Question: What appears to be the issue?
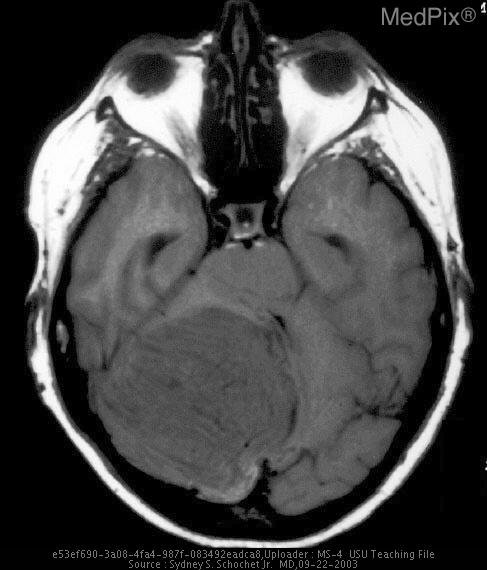
Answer: The findings suggest Fig 1. Axial T1 weighted MRI shows coarse striations resulting from irregular, abnormally thickened cerebellar folia.

Fig 2. Axial T2 weighted MRI also showing the same coarse striations resulting from abnormally thick cerebellar folia.

Fig 3. Gross appearance of a portion of the surgical specimen showing the coarse widened folia.

Fig 4. Low magnification histological section showing subpial of myelinated fibers overlying a band of large neurons that replace the Purkinje cells and outer portion of the internal granular cell layer.

Fig 5. Higher magnification of the abnormal large neurons.. Axial T1 weighted MRI shows coarse striations resulting from irregular, abnormally thickened cerebellar folia.. The patient might have a history of This 56 year old woman had breast carcinoma for which she  had bilateral mastectomies six years apart. She also had a thyroidectomy in her twenties. Six years after the second mastectomy, she developed gait unsteadiness that progressed to the point that she was unable to walk..